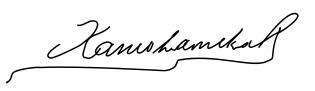
Signature of: kamehameha v